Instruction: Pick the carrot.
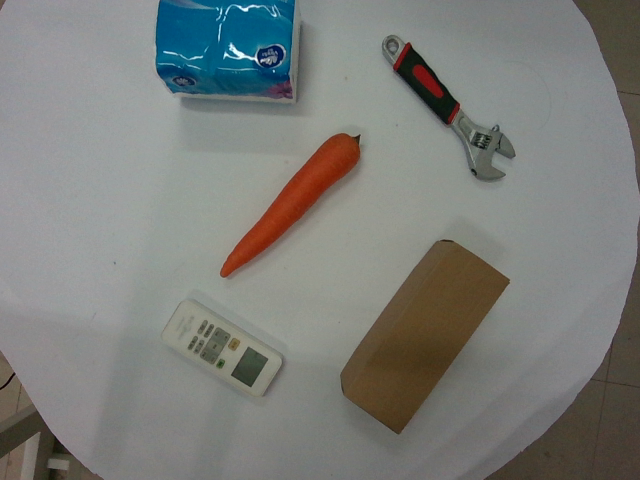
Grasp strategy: vertical